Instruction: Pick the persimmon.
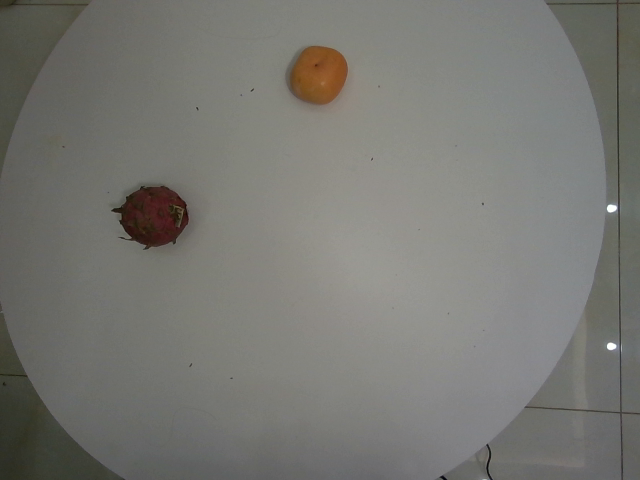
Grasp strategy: vertical